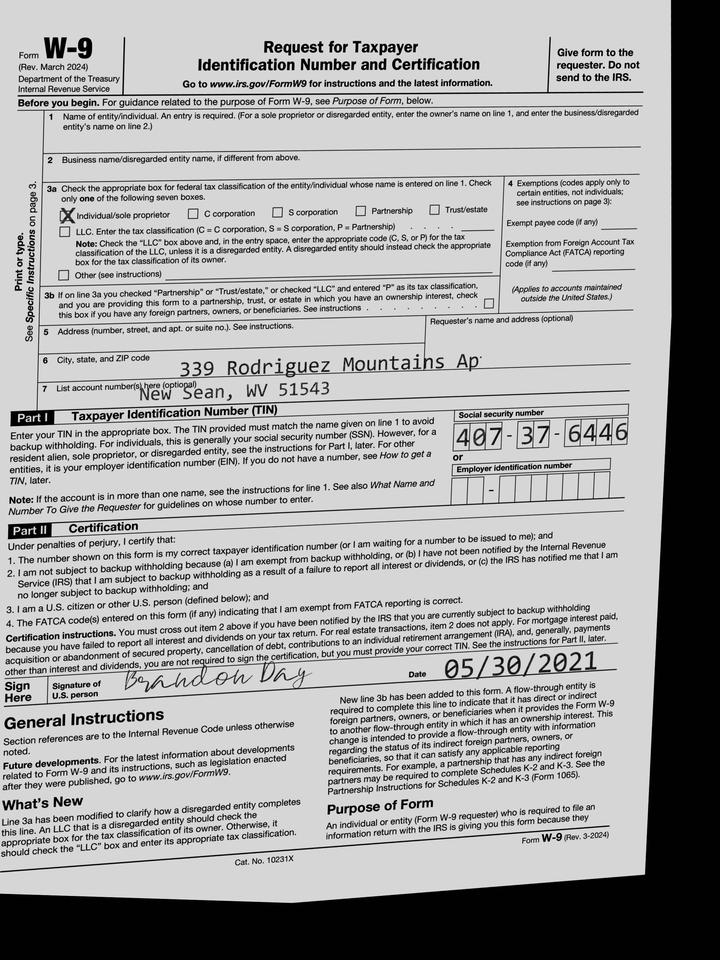
adr1: 339 Rodriguez Mountains Apt. 001
adr2: New Sean, WV 51543
cbx: yes
ssn: 407376446
sdt: 05/30/2021